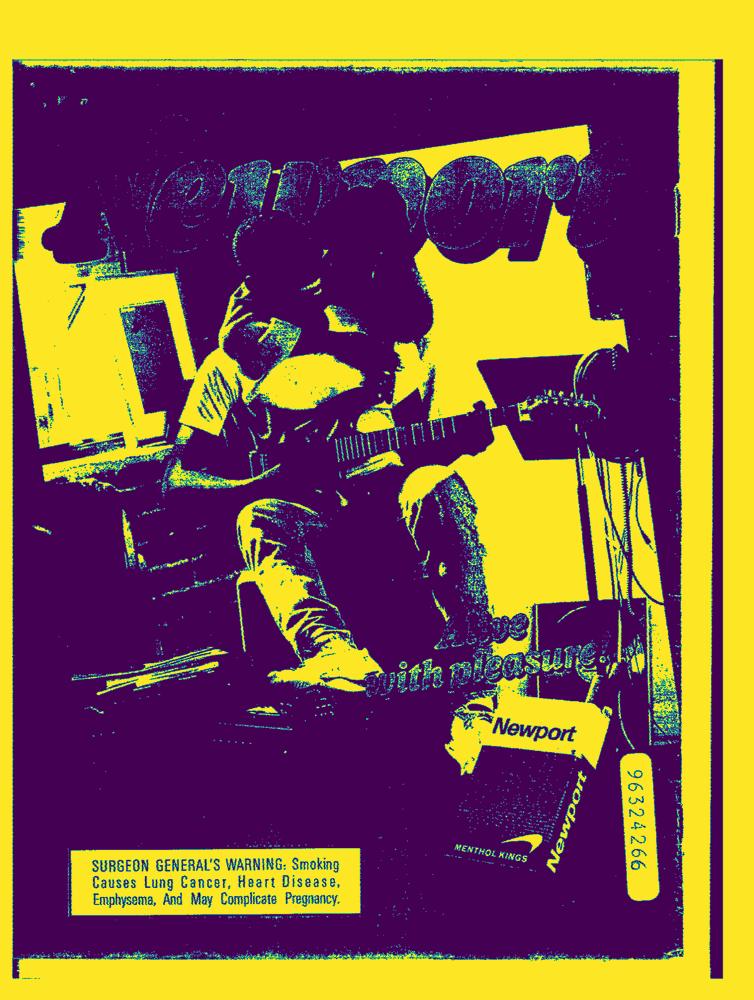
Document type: AD